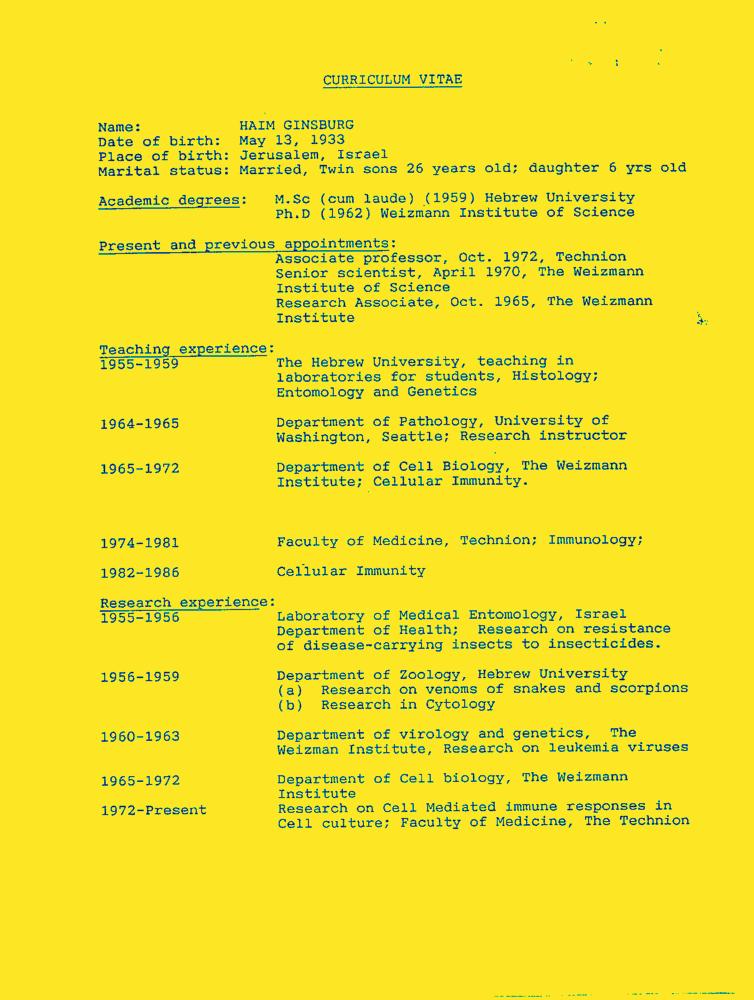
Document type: Resume-Doc